Question: In what way does the history help explain the case?
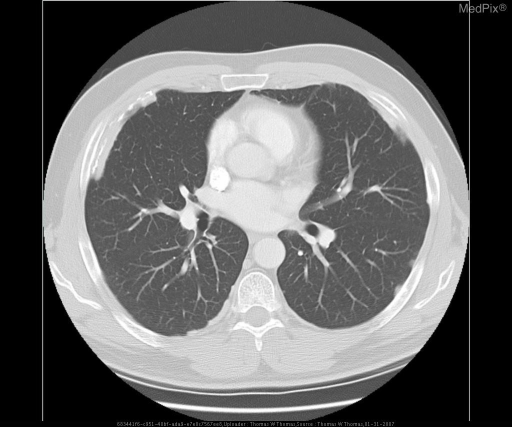
Answer: The patient's history of 56 y.o. man presents for follow up after initial evaluation of rib pain from a bicycle tumble.

Denies any pulmonary symptoms is key in understanding the case.